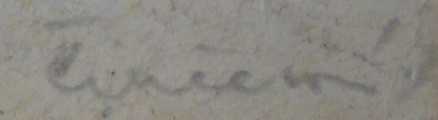
Signature of: eva činčerová